Question: How does the patient history play a role?
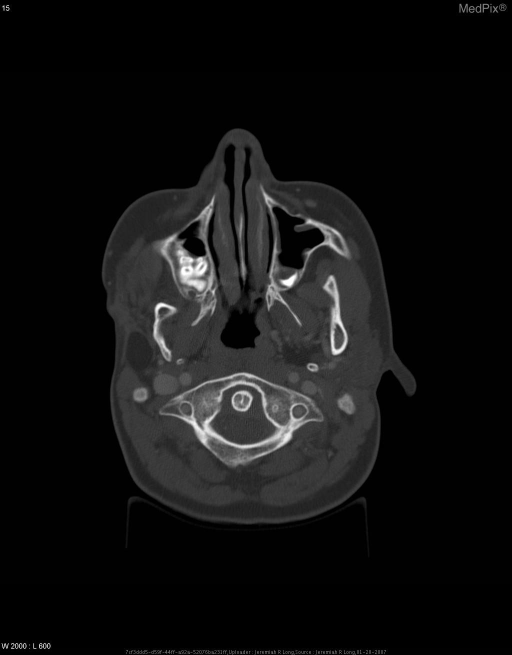
Answer: The patient's history of 14 year old boy with a known syndrome presents with right mandibular pain. is key in understanding the case.